Question: What are the imaging findings?
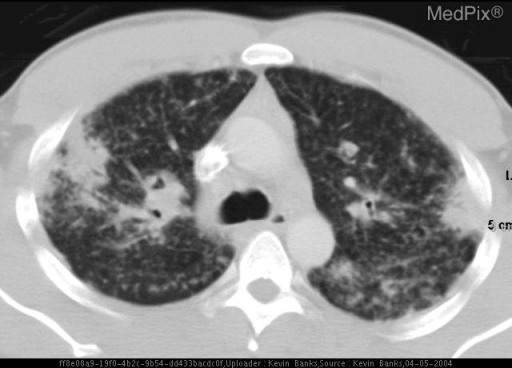
Answer: The imaging shows CXR and CT demonstrate nodular interstitial lung disease with multiple superimposed pulmonary masses/nodules. Significant mediastinal and hilar lymphadenopathy are seen. Numerous splenic and renal nodules are also present. Axial CT demonstrates nodular interstitial lung disease with concurrent pulmonary masses and lymphadenopathy..